Retrieve the amount in words, amount in figures, name of the payee, date on the cheque, and the bank name from the image.
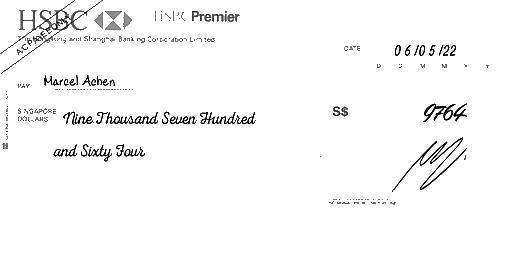
amt_in_words: Nine Thousand Seven Hundred and Sixty Four
amt_in_figures: 9764
payee_name: Marcel Achen
bank_name: HSBC
cheque_date: 06/05/22